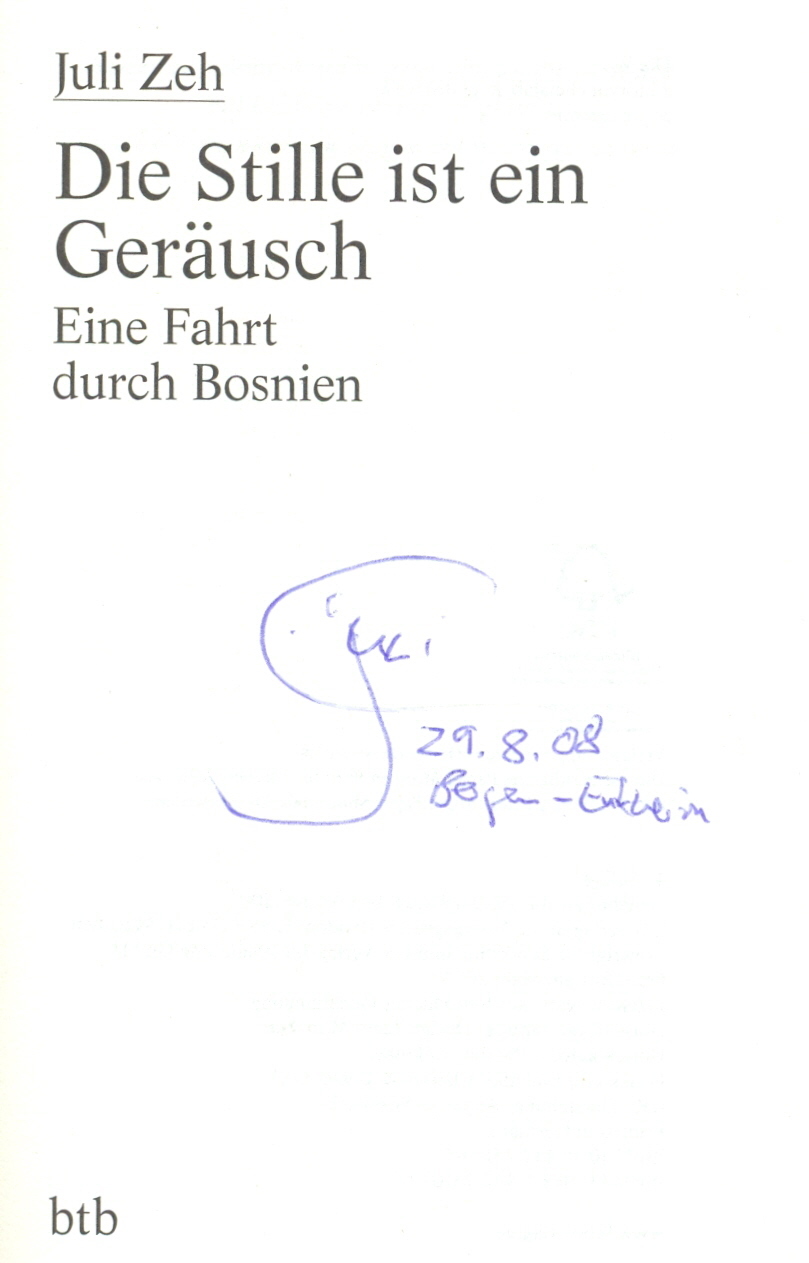
Signature of: juli zeh